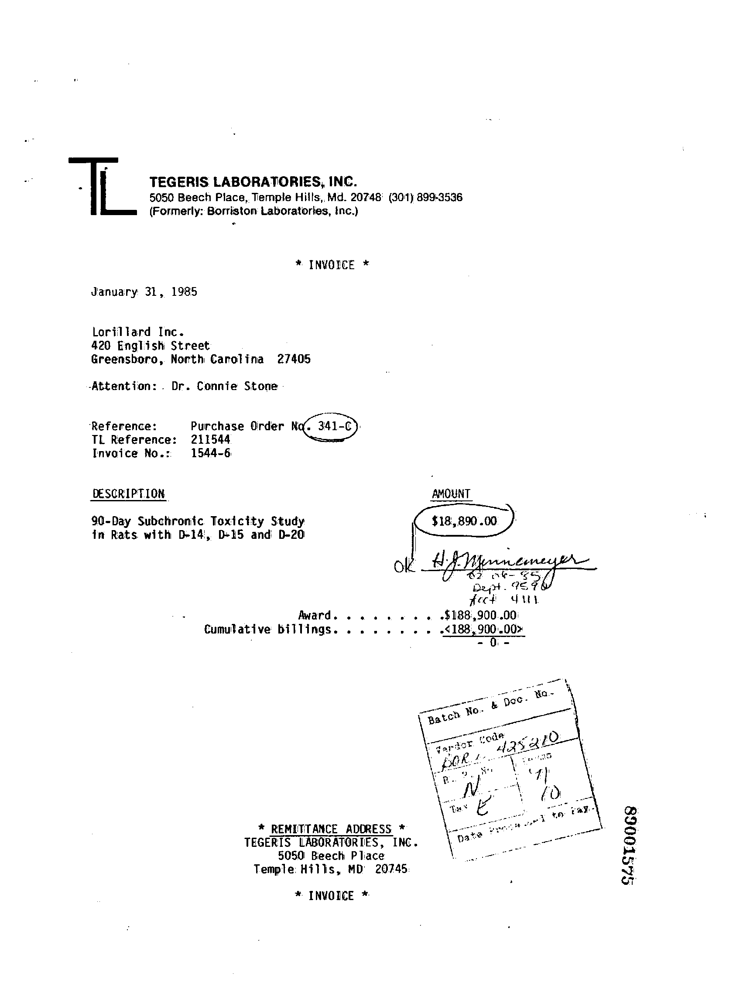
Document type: Invoice